Question: Explain the disease:
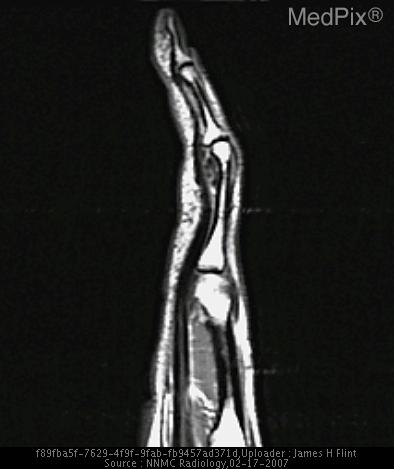
Answer: The disease is discussed as: Periosteal chondroma was first reported in the literature by Lichtenstein in 1952(1), although earlier descriptions of similar lesions have been found(2).  It is a benign bone lesion, seen most commonly in the second and third decades, with a male to female predilection of approximately 2 to 1(3,4).  Of all the chondromas, periosteal chondroma accounts for less than 2% of cases(5).  The most common locations for this lesion are the metaphysis or diaphysis of the proximal humerus and distal femur(2-4).
Periosteal chondroma presents as a well demarcated, ossific mass in a juxtacortical position, with or without sclerotic borders and not continuous with the medullary cavity(2,4).  Periosteal chondroma exhibits a characteristic saucerization of the underlying cortex(3).  T1 weighted MRI imaging typically reveals a hypointense signal, and T2 weighted imaging shows a hyperintense signal.  In addition, MR imaging reveals that this lesion does not show soft tissue involvement or continuity with the medullary cavity(6).
Histologically, periosteal chondroma appears as a lobulated fibrocartilaginous matrix on low power.  Higher power reveals lobules of chondrocytes, sometimes showing atypia such as binucleation (2,4,7).  Ossification and calcification may also be present.
Surgical excision is the treatment of choice(2,4,7), primarily due to the similarity to malignant lesions like osteosarcoma and chondrosarcoma. In addition, it may cause symptoms in the hand such as restricted range of motion or local pain and tenderness. Periosteal chondroma typically has a low rate of recurrence, particularly when excising the underlying periosteal tissue and any suspicious appearing cortex(2,3,8).